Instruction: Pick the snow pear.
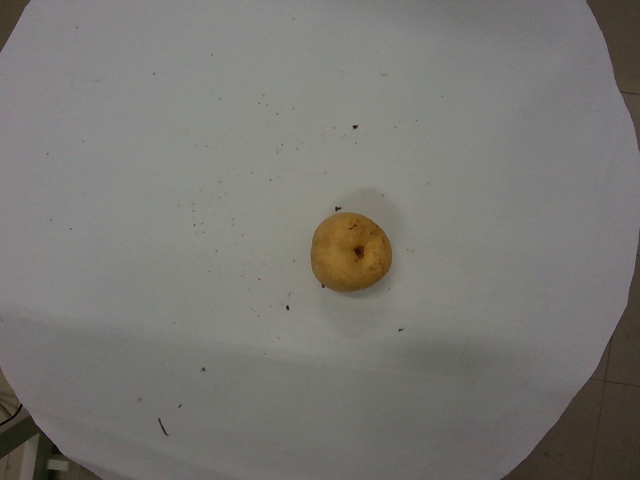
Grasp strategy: vertical